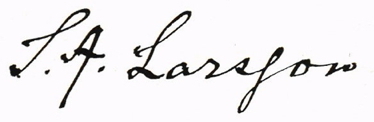
Signature of: svening alfred larsson